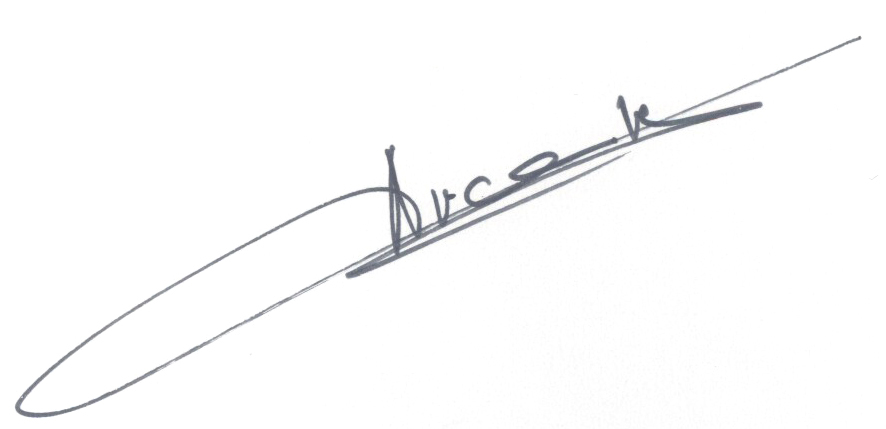
Signature of: q3561583